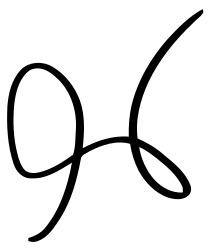
Signature of: claire foy